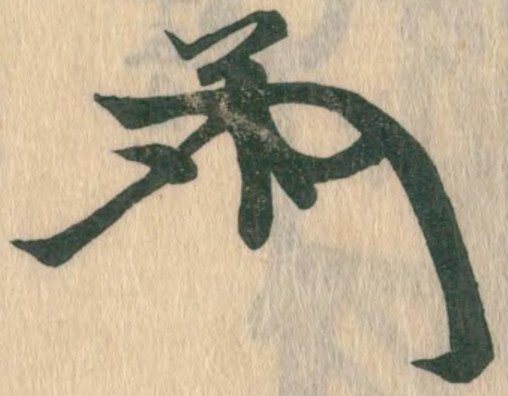
Signature of: imai sōkyū